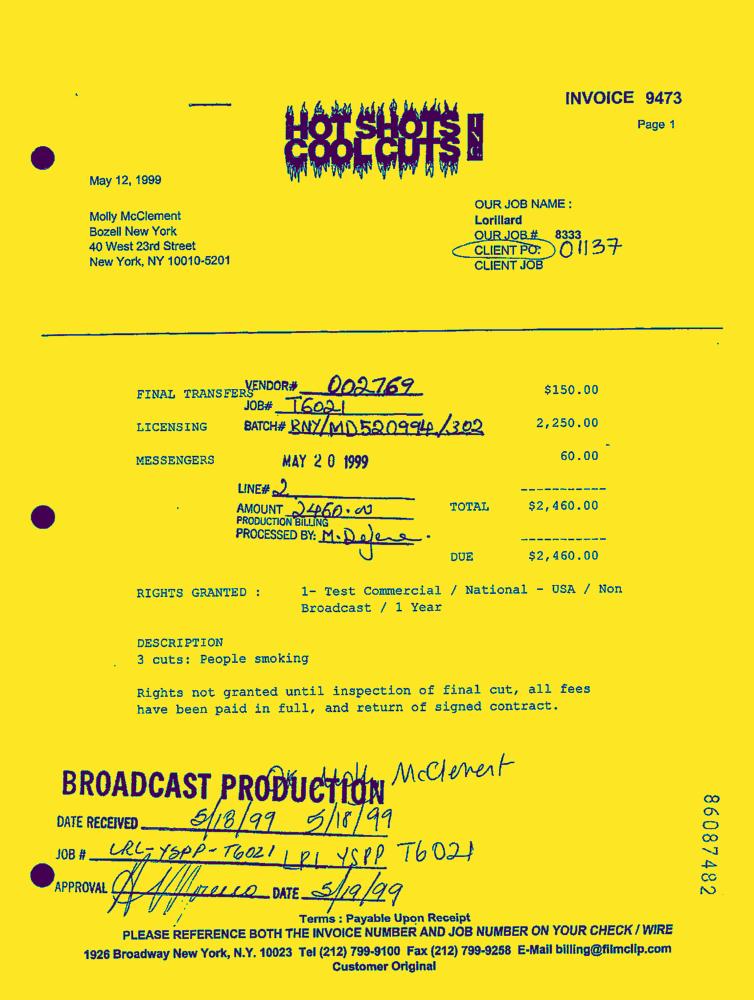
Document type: Invoice-Doc